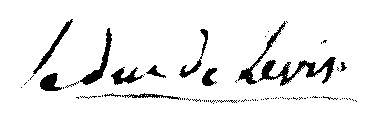
Signature of: pierre marc gaston de lévis duke of lévis